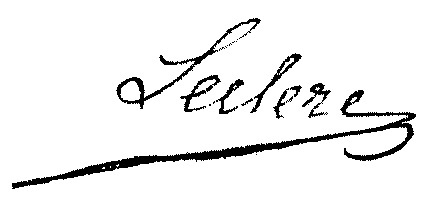
Signature of: guillaume gabriel leclerc